Question: What could the diagnosis suggest?
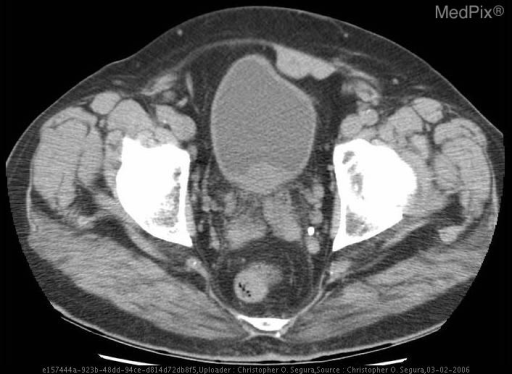
Answer: The possible diagnosis includes Bladder Cancer - mainly urothelial (transitional cell) cancer
BPH
Renal Stones
Cystitis.